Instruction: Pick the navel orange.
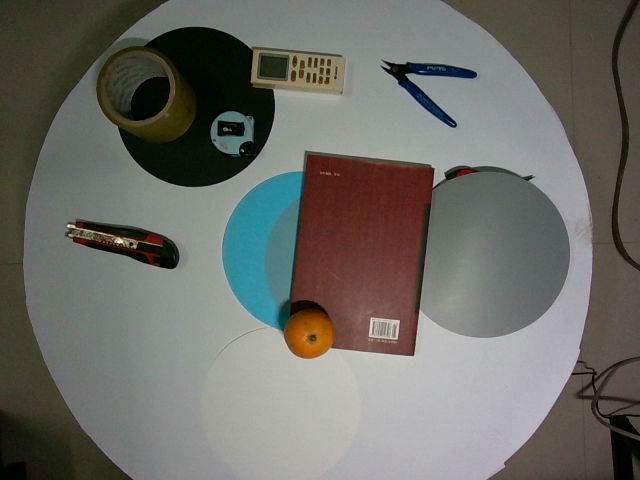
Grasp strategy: vertical